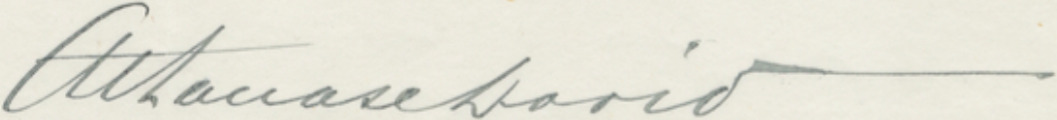
Signature of: athanase david